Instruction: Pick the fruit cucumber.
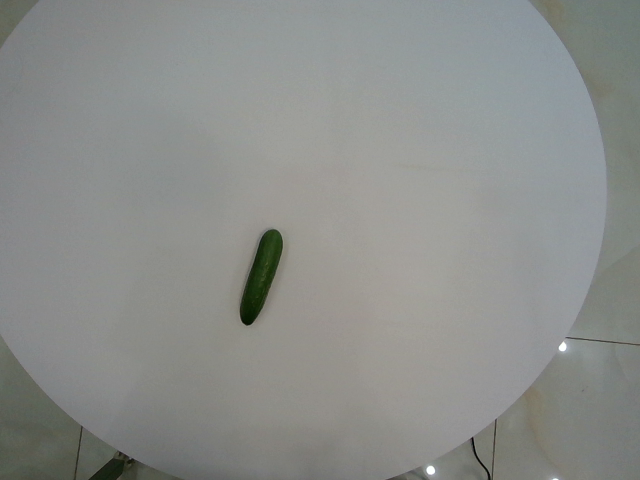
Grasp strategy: vertical